Identify and extract the amount in words, amount in numbers, payee name, cheque date, and bank name from the image.
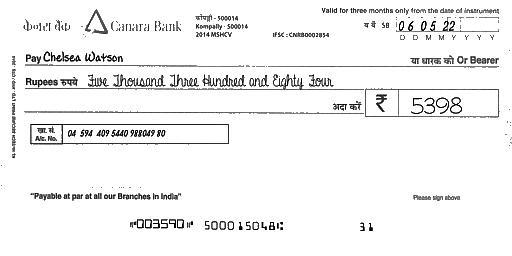
amt_in_words: Five Thousand Three Hundred and Eighty Four
amt_in_figures: 5398
payee_name: Chelsea Watson
bank_name: Canara Bank
cheque_date: 06/05/22